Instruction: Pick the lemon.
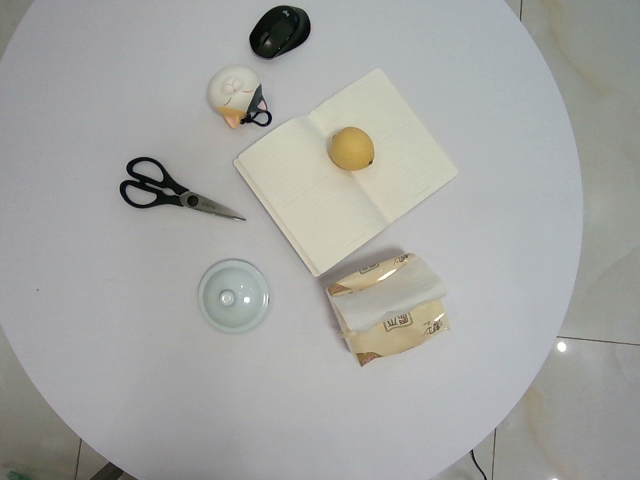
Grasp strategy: vertical